Question: How does the patient history play a role?
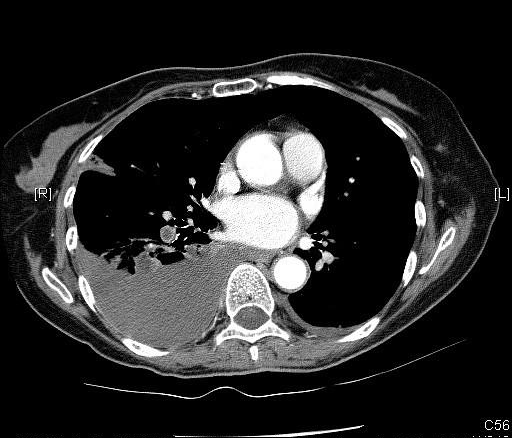
Answer: The patient's history of Complains of several days of vague abdominal pain, general weakness and shortness of breath. is key in understanding the case.